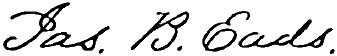
Signature of: james buchanan eads